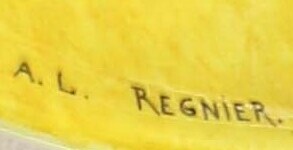
Signature of: antony ludovic régnier